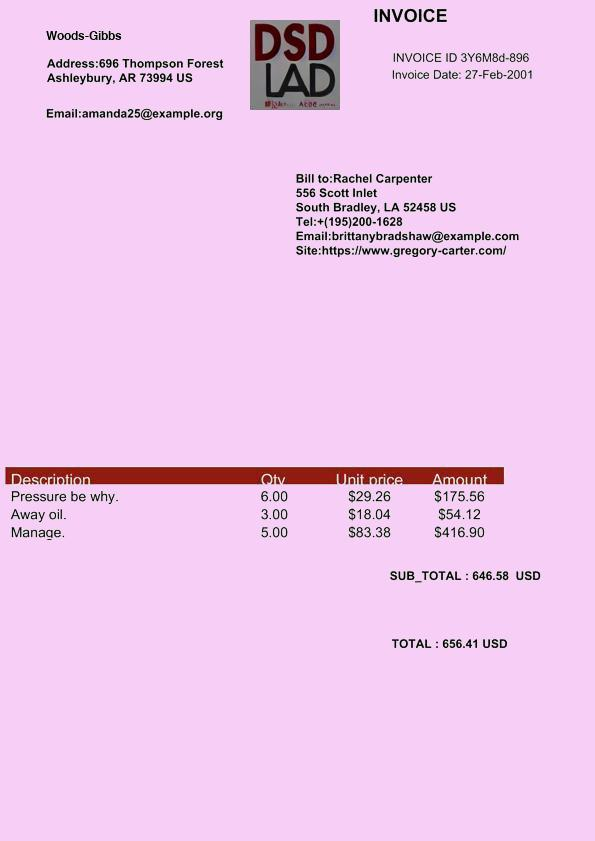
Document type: Invoice